Question: What is the filing due date as per the document?
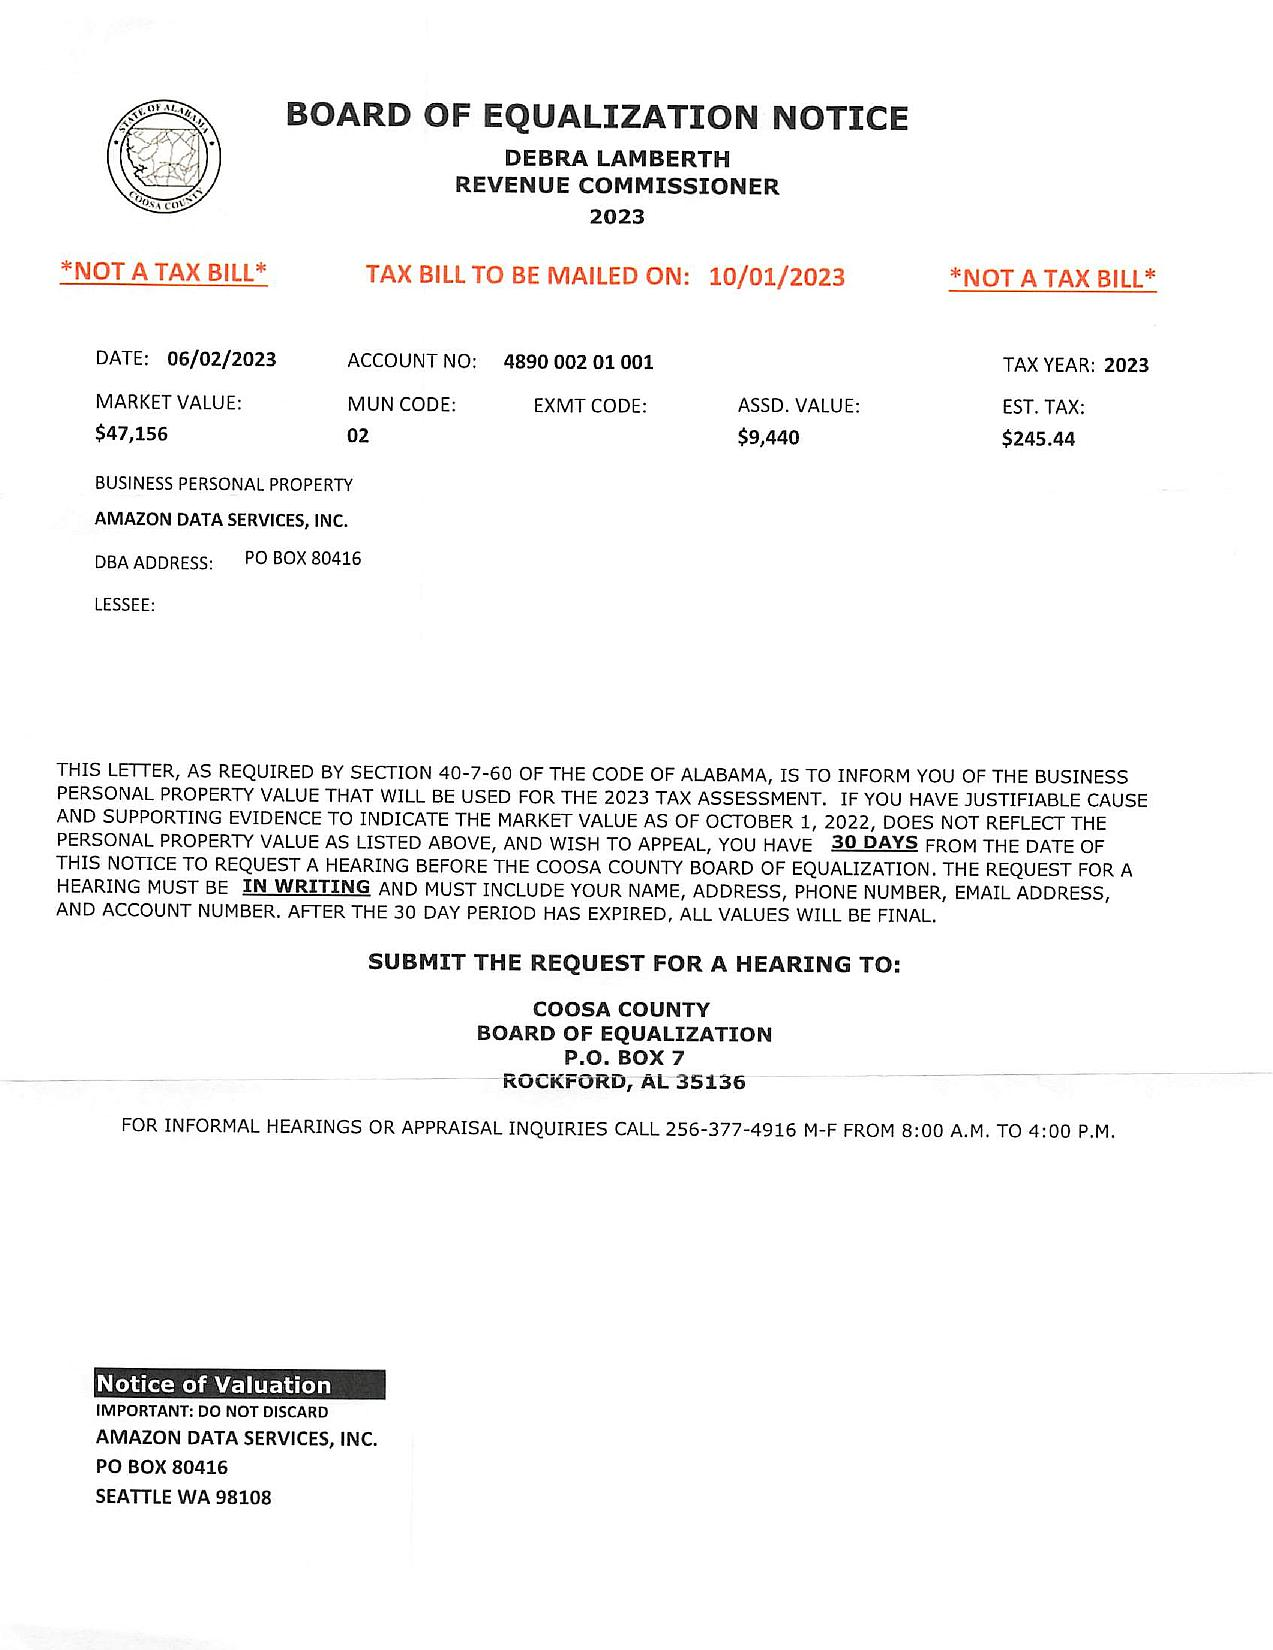
Answer: "10/1/23"